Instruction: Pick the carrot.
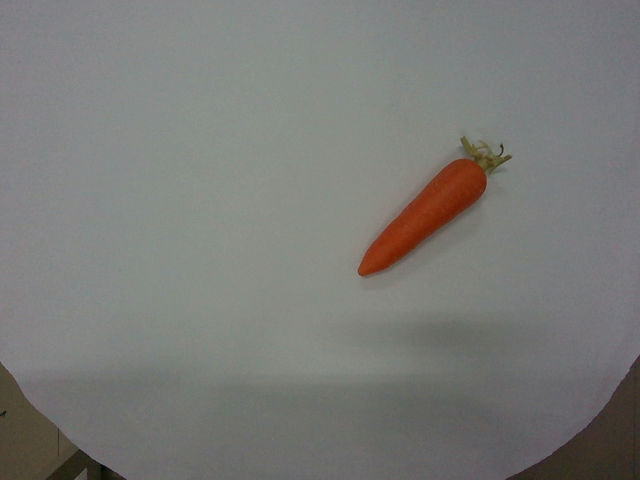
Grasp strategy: vertical